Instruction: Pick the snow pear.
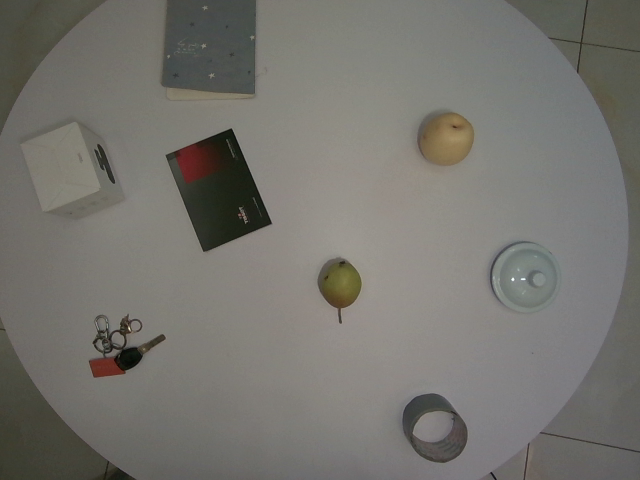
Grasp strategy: vertical